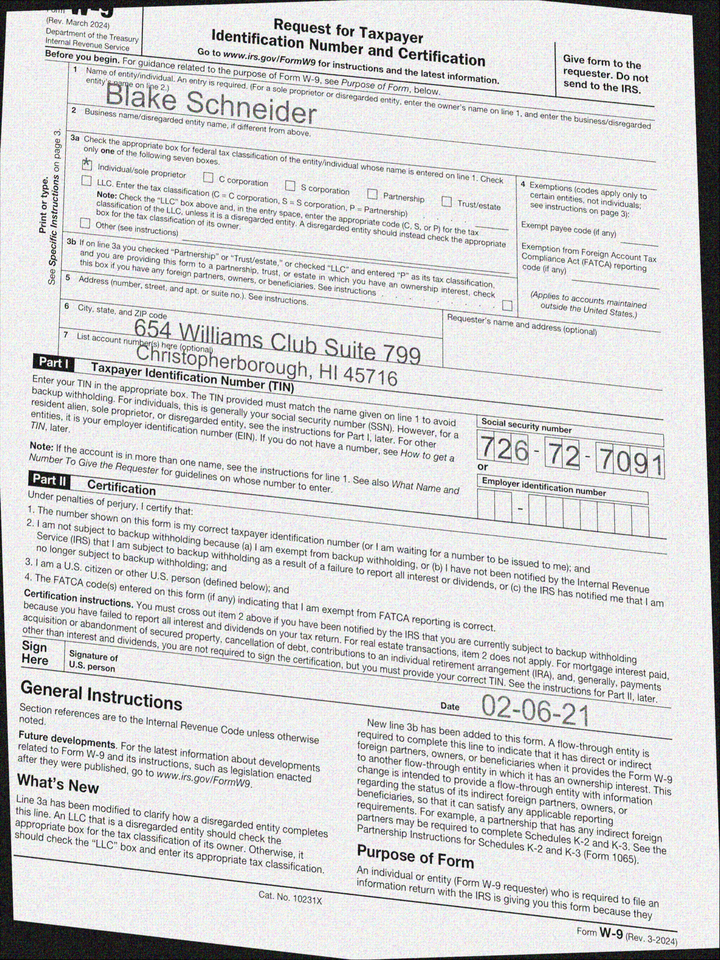
adr1: 654 Williams Club Suite 799
adr2: Christopherborough, HI 45716
cbx: yes
ssn: 726727091
enm: Blake Schneider
sdt: 02-06-21